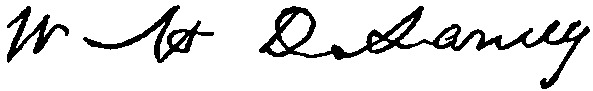
Signature of: william h delancey